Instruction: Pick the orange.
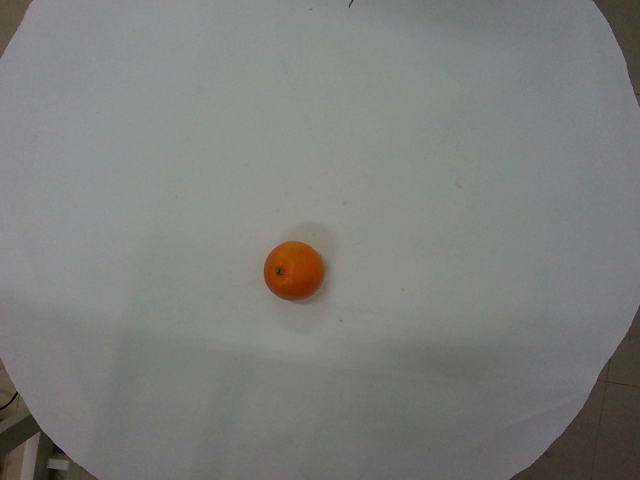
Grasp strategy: vertical